Identify and extract the amount in words, amount in numbers, payee name, cheque date, and bank name from the image.
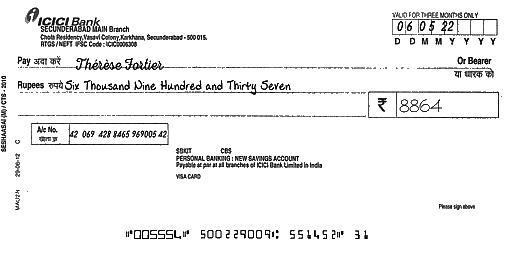
amt_in_words: Six Thousand Nine Hundred and Thirty Seven
amt_in_figures: 8864
payee_name: Thérèse Fortier
bank_name: ICICI Bank
cheque_date: 06/05/22